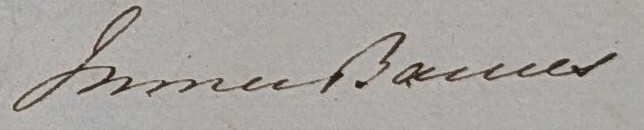
Signature of: q134368791